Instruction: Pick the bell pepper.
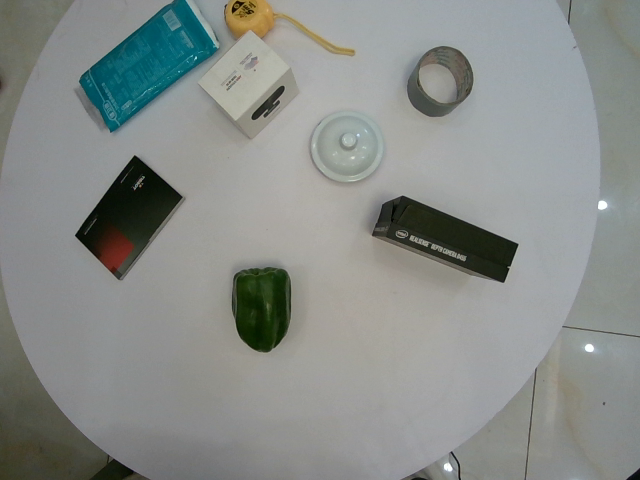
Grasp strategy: vertical